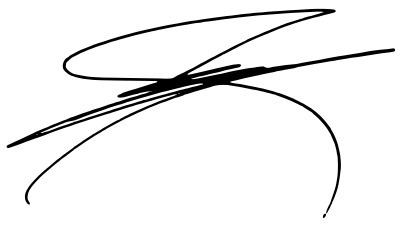
Signature of: muhammad shia al sudani